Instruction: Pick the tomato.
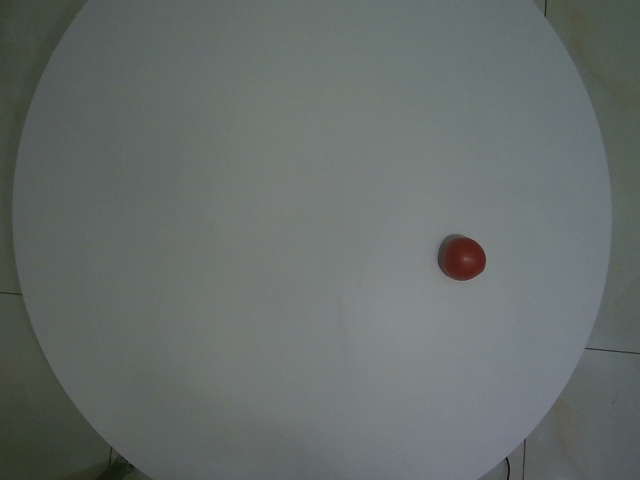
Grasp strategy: vertical